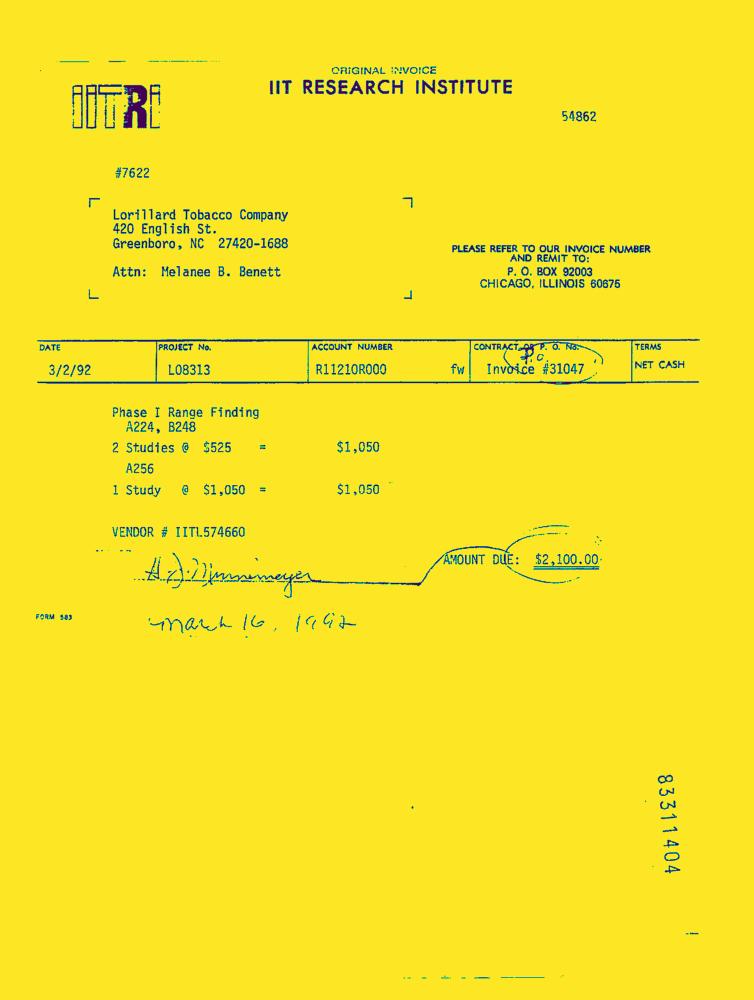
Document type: Invoice-Doc